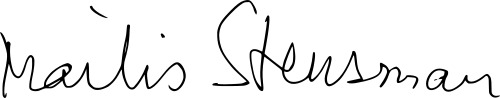
Signature of: mailis stensman